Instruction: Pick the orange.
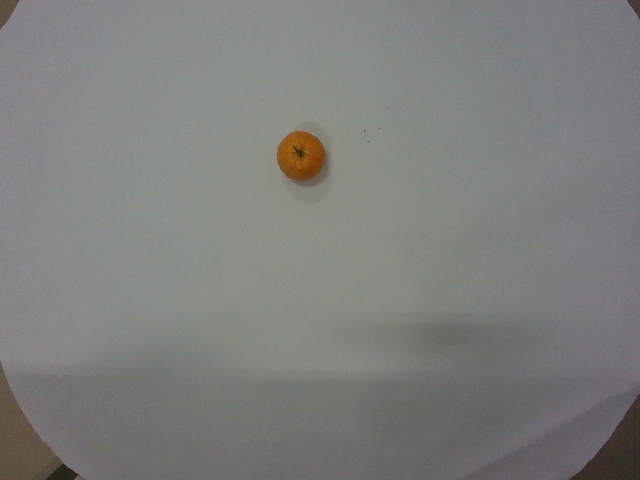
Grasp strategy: vertical